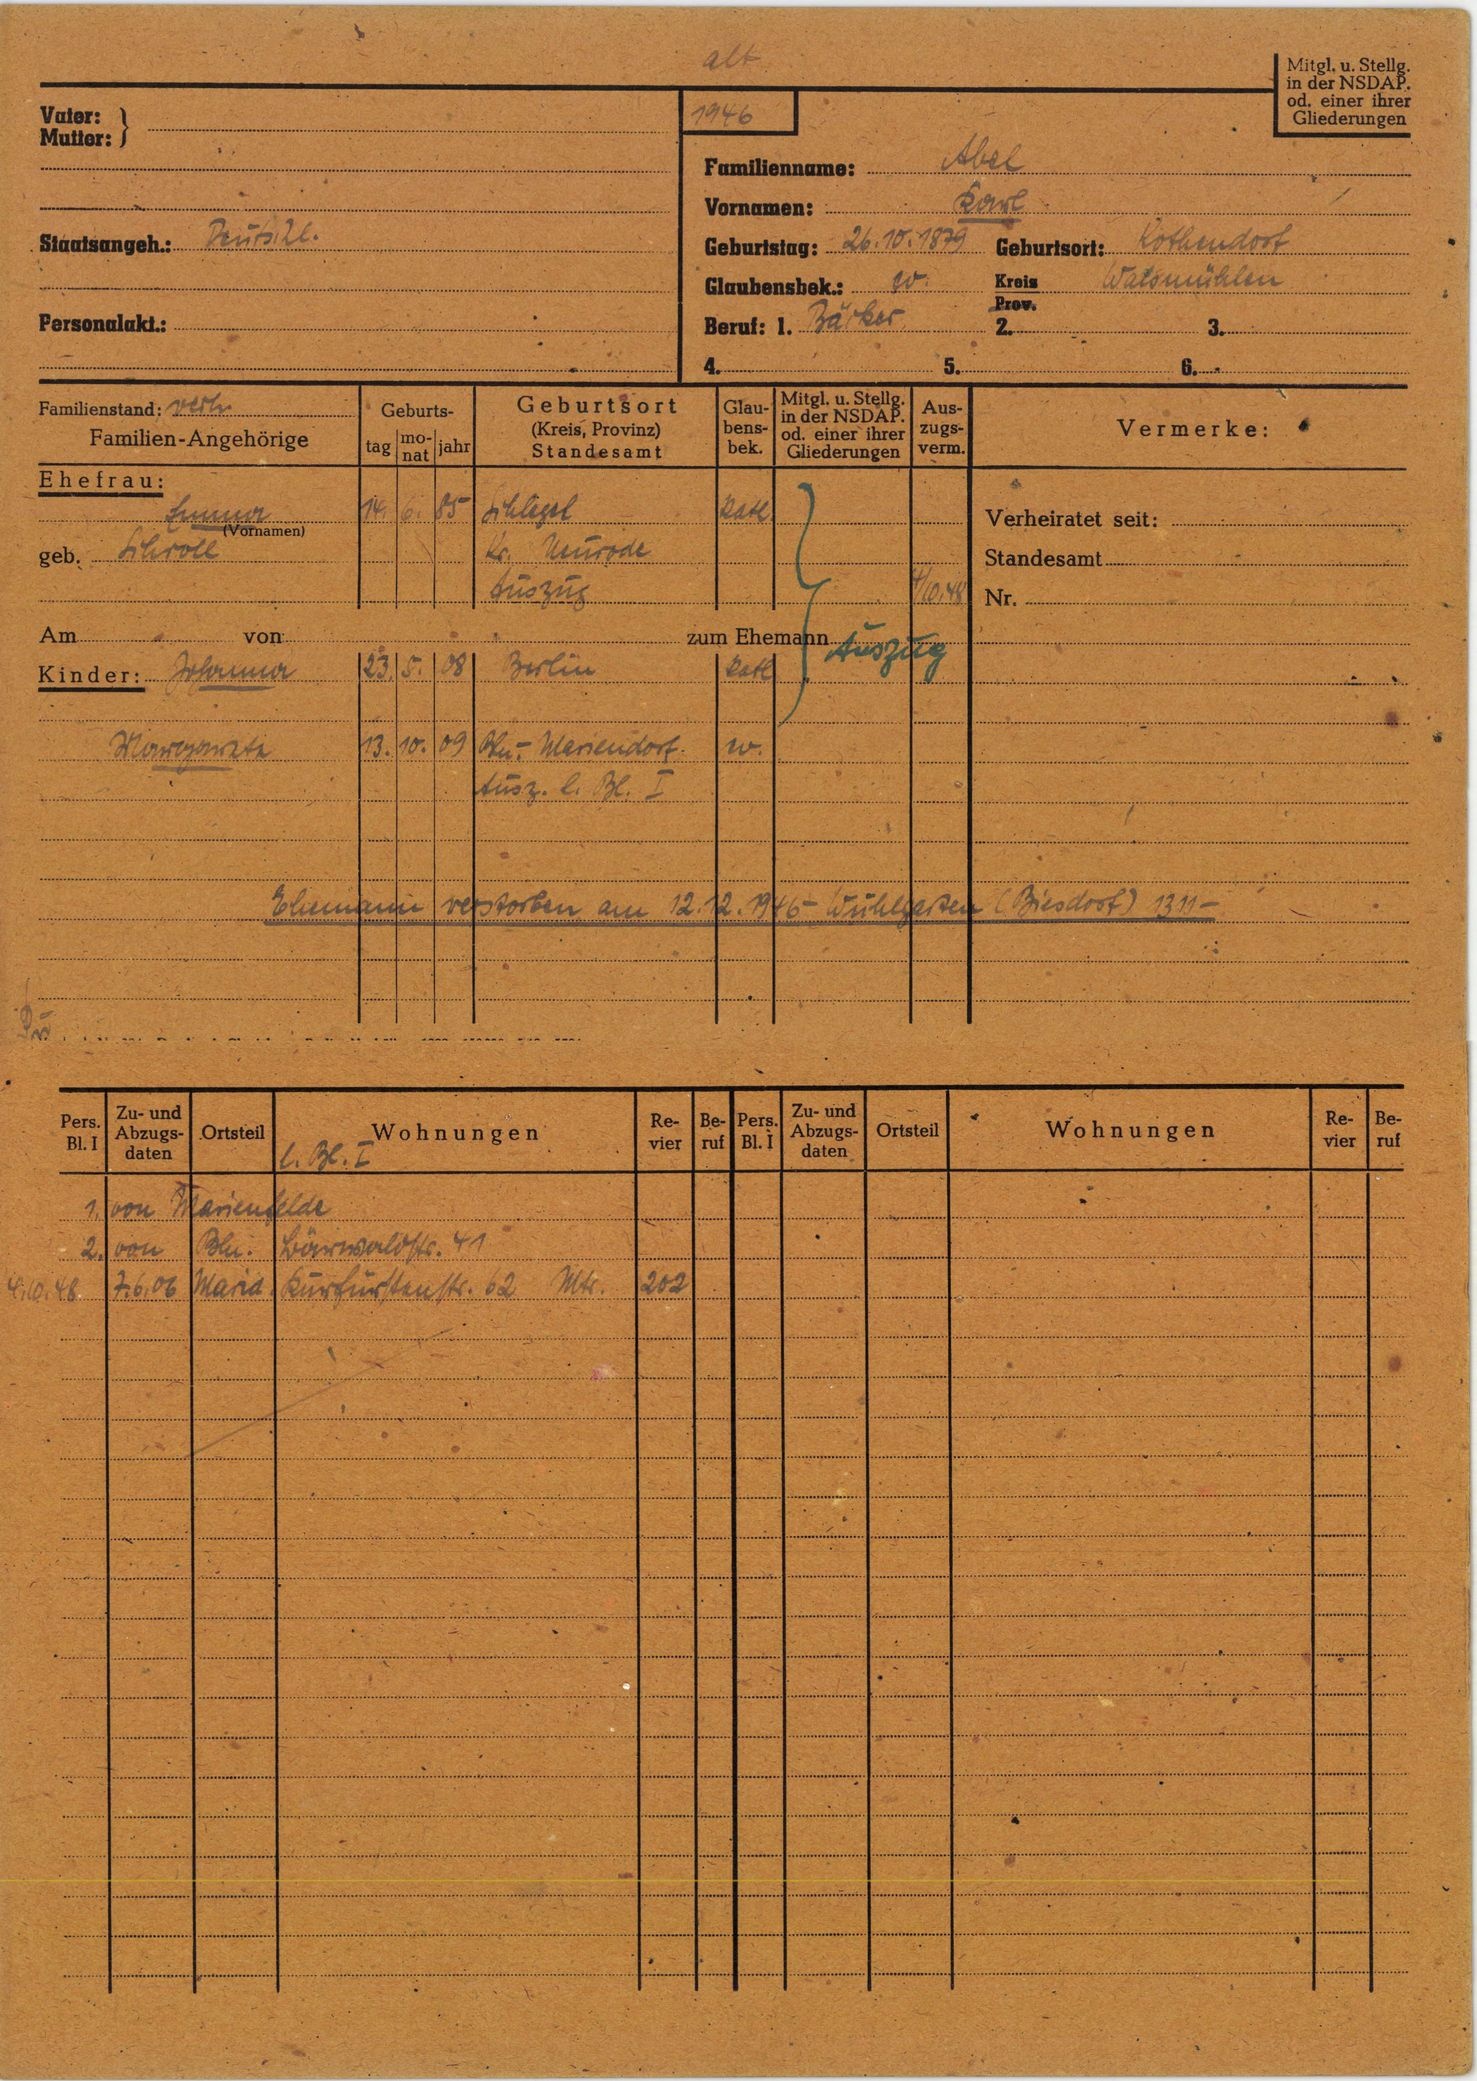
Abel